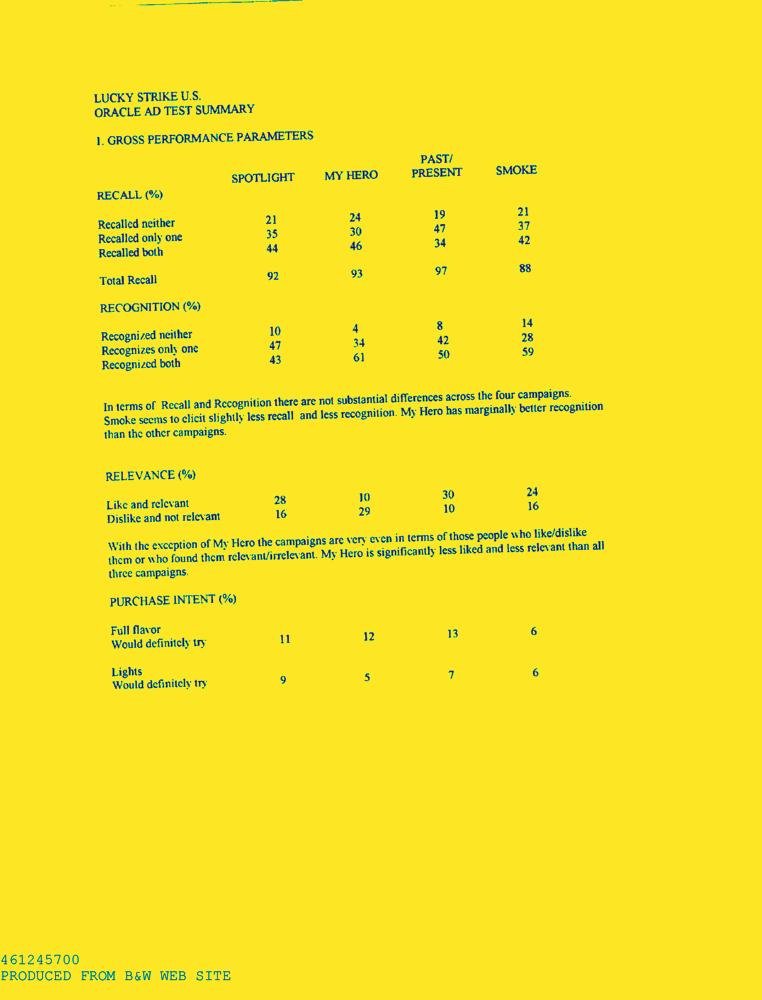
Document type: AD